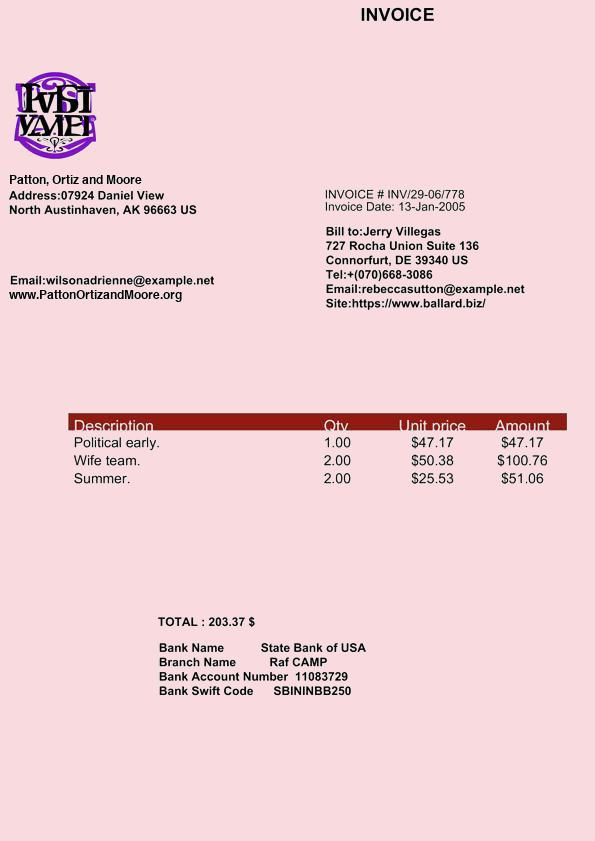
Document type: Invoice